Question: Which state is mentioned in the document?
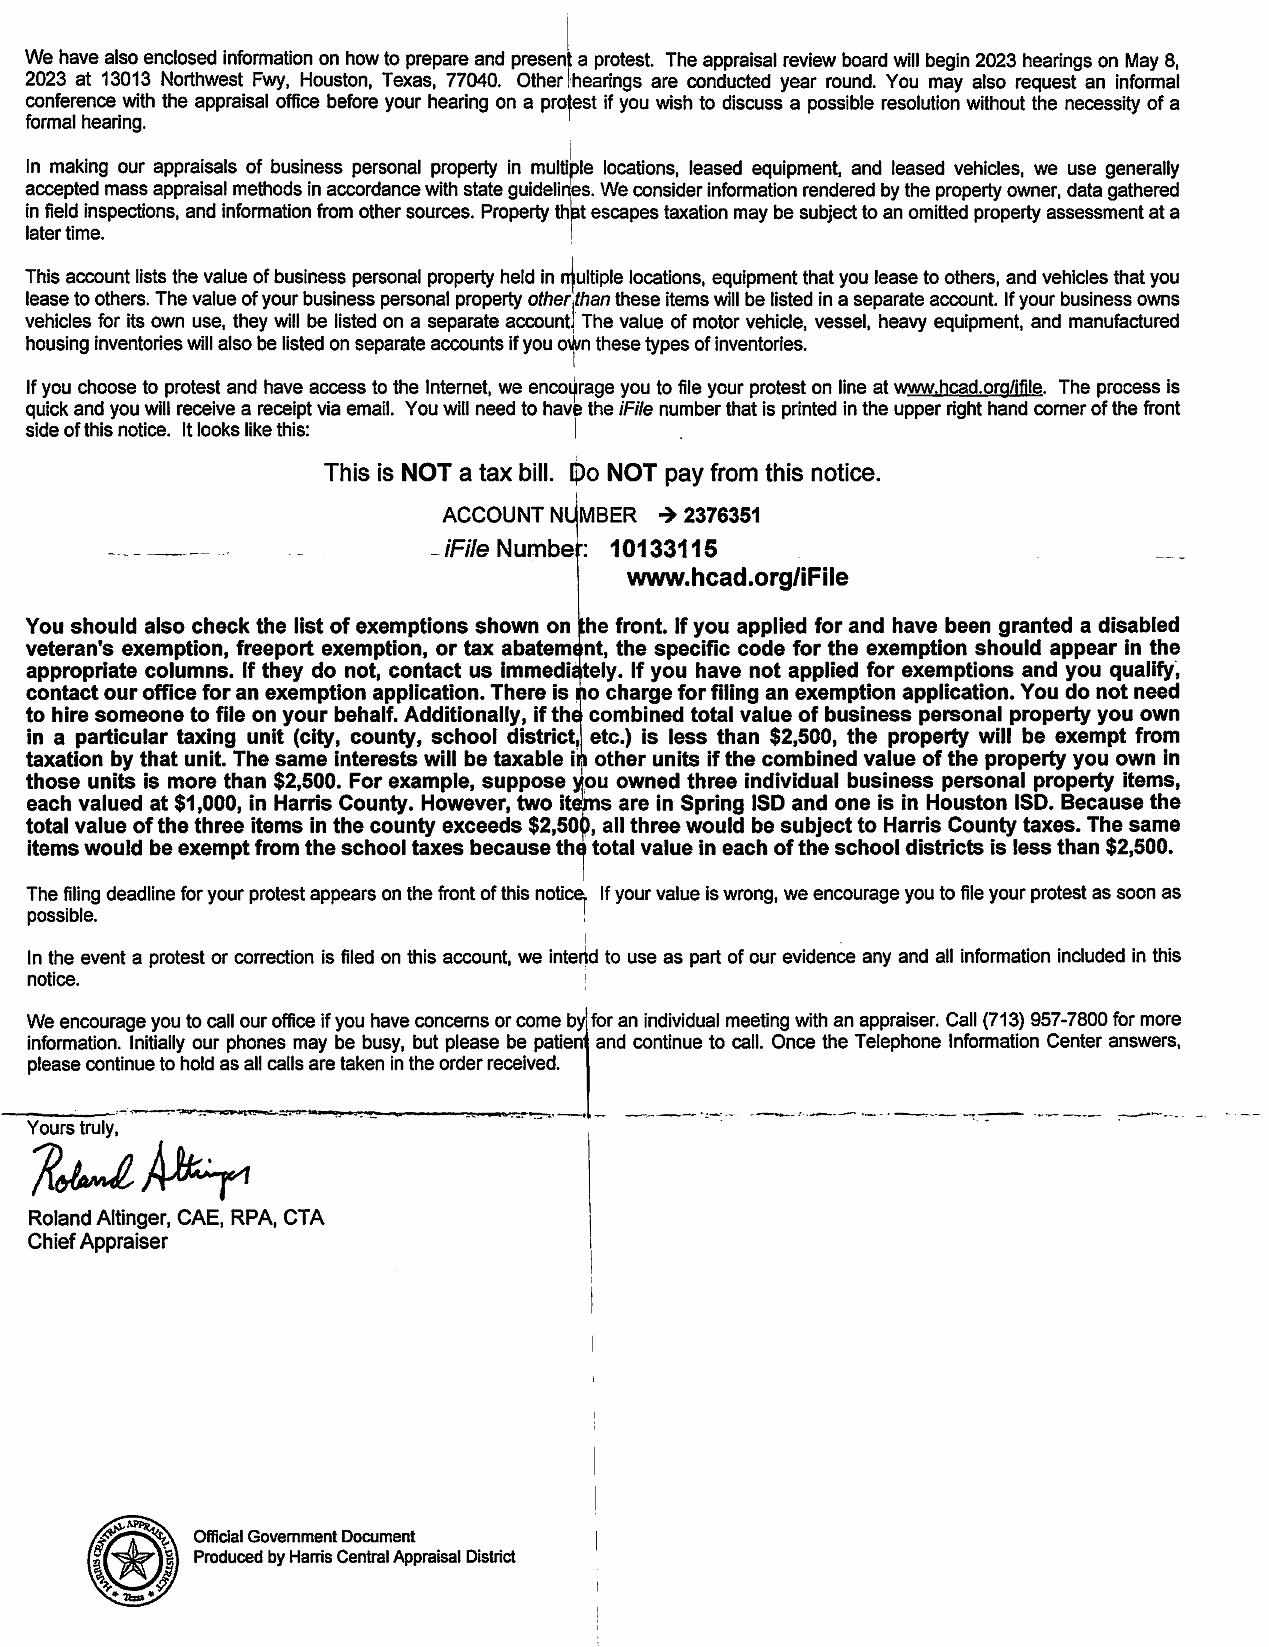
Answer: "Texas"